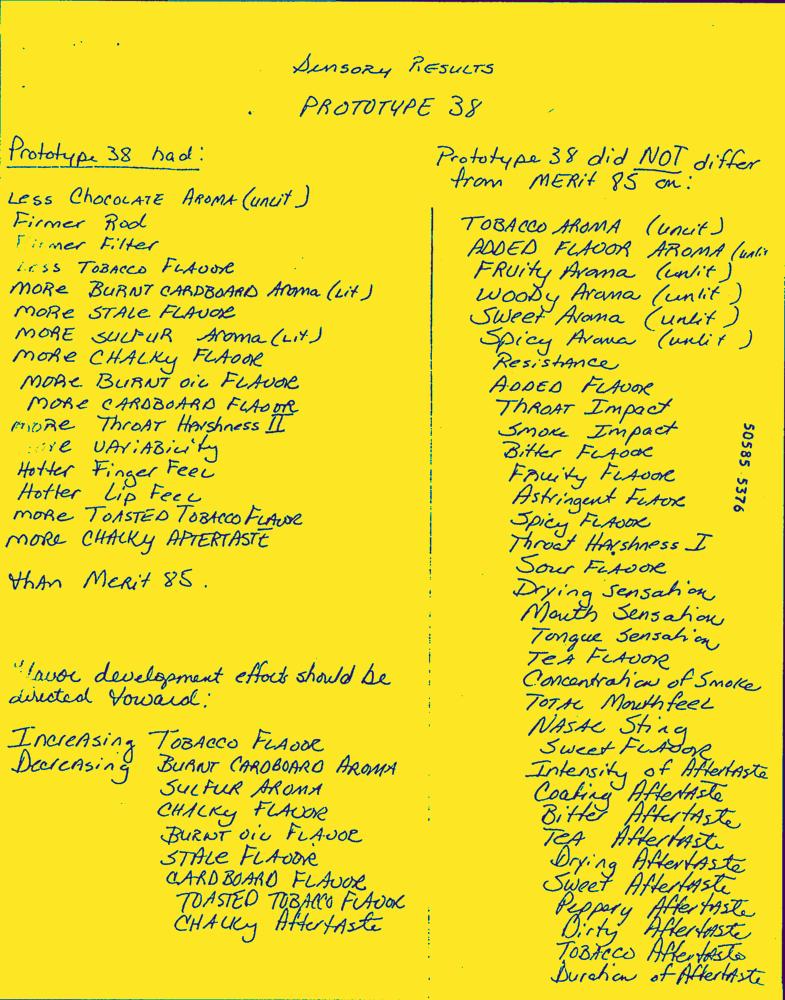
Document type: Hand-Written